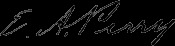
Signature of: edward a perry